Question: What could the diagnosis suggest?
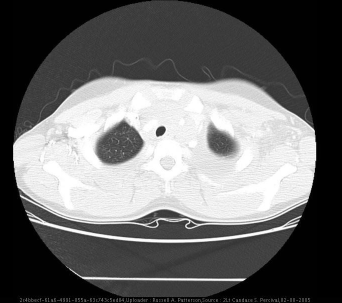
Answer: The possible diagnosis includes Differential Diagnosis for these findings in this case:
Based on CXR: Malignancy, Granulomatous disease, Other inflammation (abscess/pneumonia), Benign neoplasm, and Congenital
                           anomaly
Based on CT: Lymphoma, Other malignancy (most likely soft tissue in origin), Metastatic disease.